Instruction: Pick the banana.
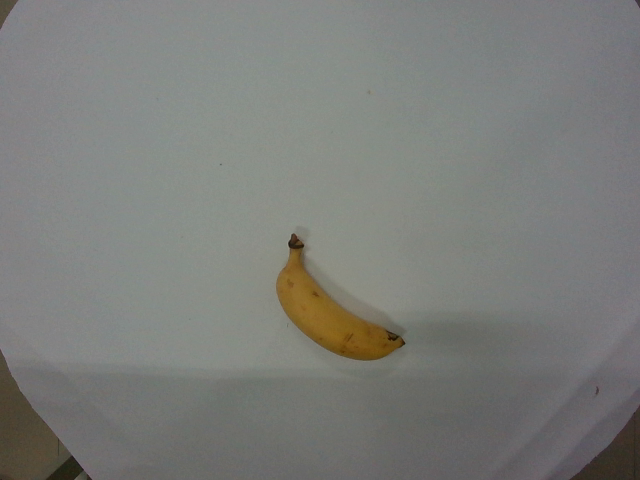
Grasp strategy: vertical